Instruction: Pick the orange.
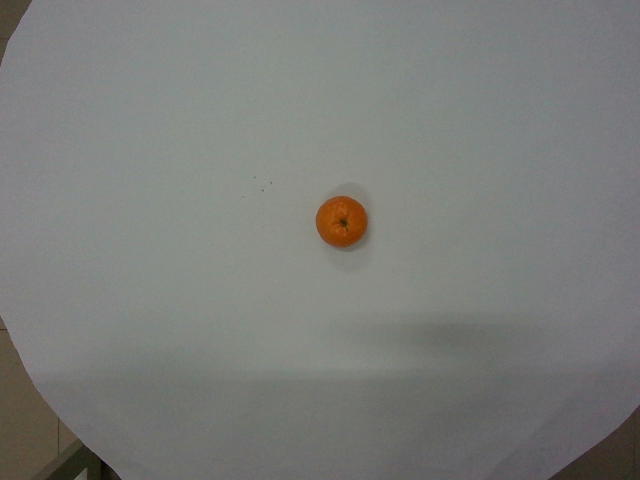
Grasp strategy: vertical